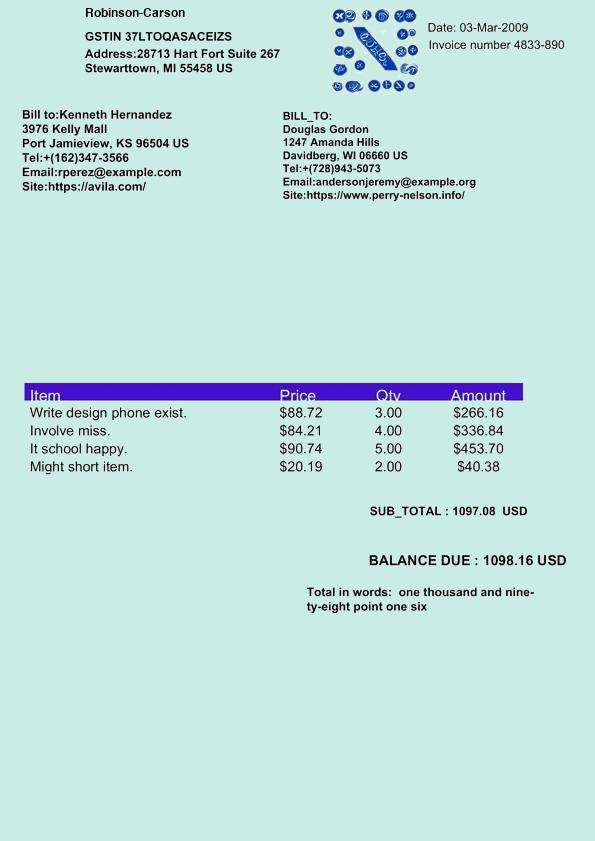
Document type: Invoice